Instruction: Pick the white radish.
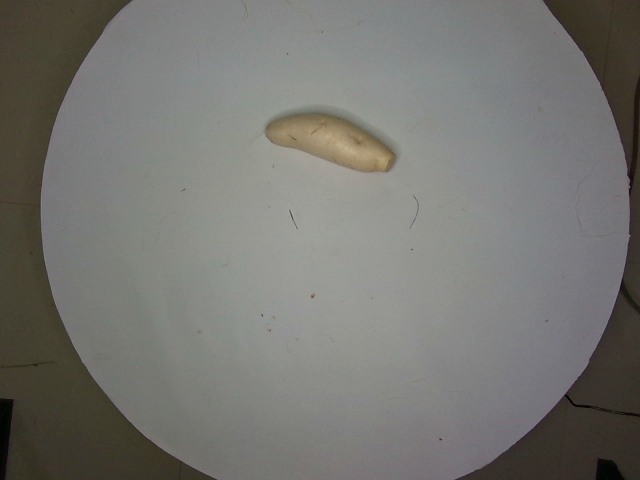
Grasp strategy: vertical